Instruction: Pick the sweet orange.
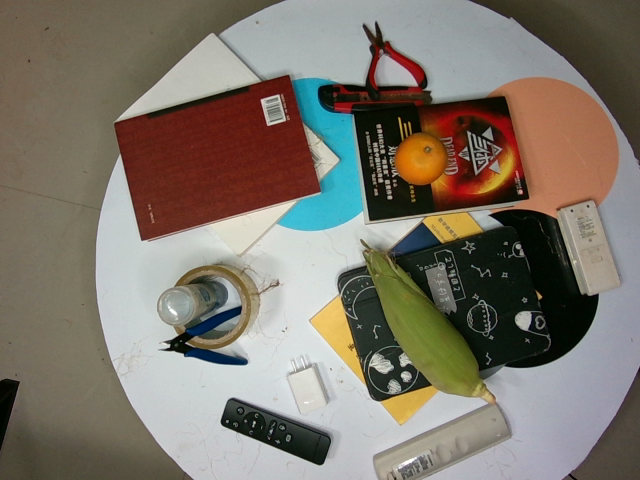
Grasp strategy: vertical